Question: In what way does the history help explain the case?
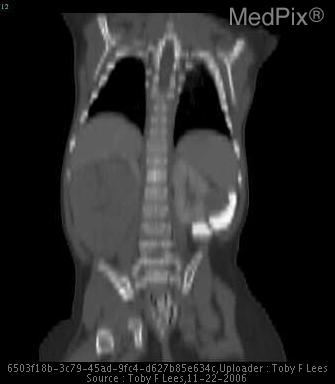
Answer: The patient's history of 10 month old boy, previously healthy, brought to clinic after mom notices a bulge in his abdomen while bathing him. is key in understanding the case.